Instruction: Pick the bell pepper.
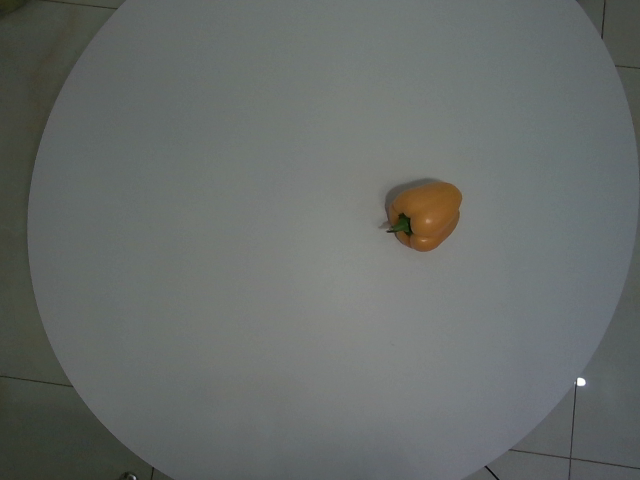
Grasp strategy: vertical